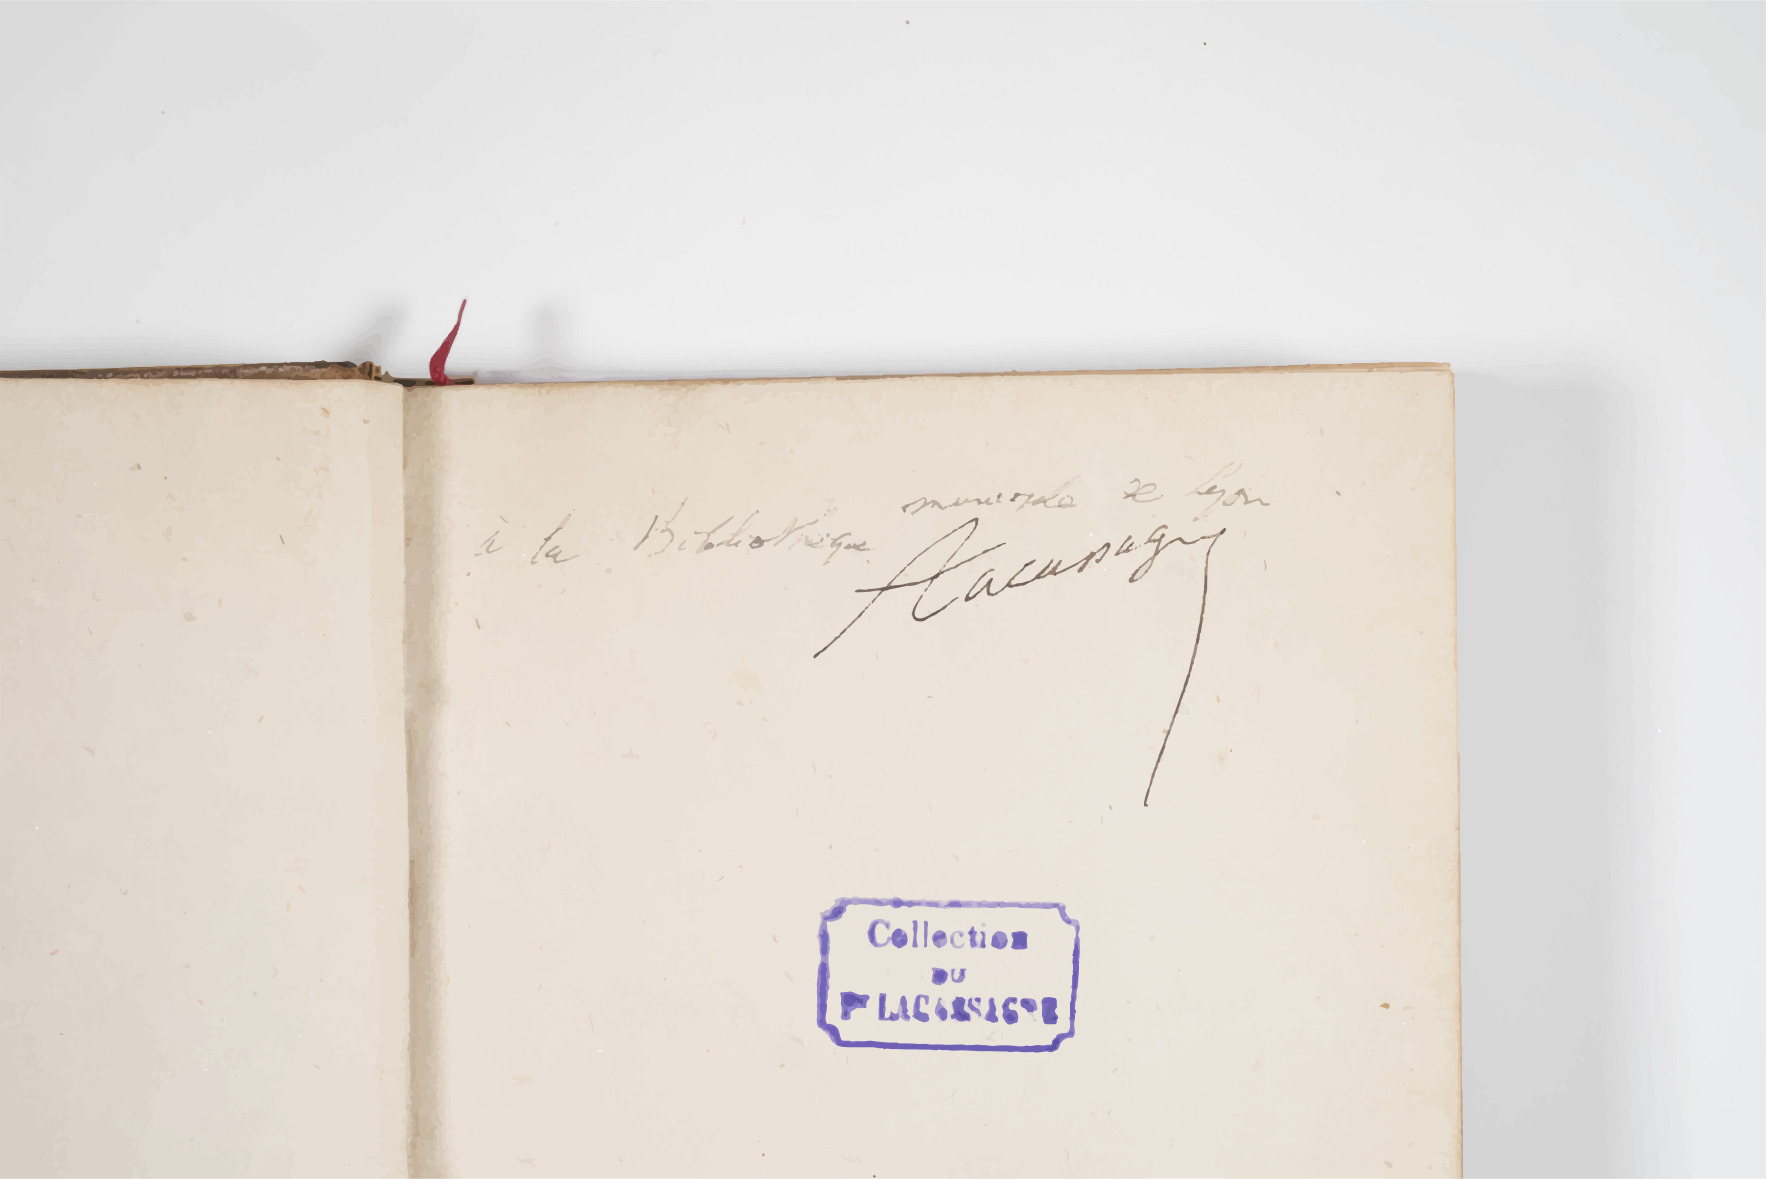
Signature of: alexandre lacassagne